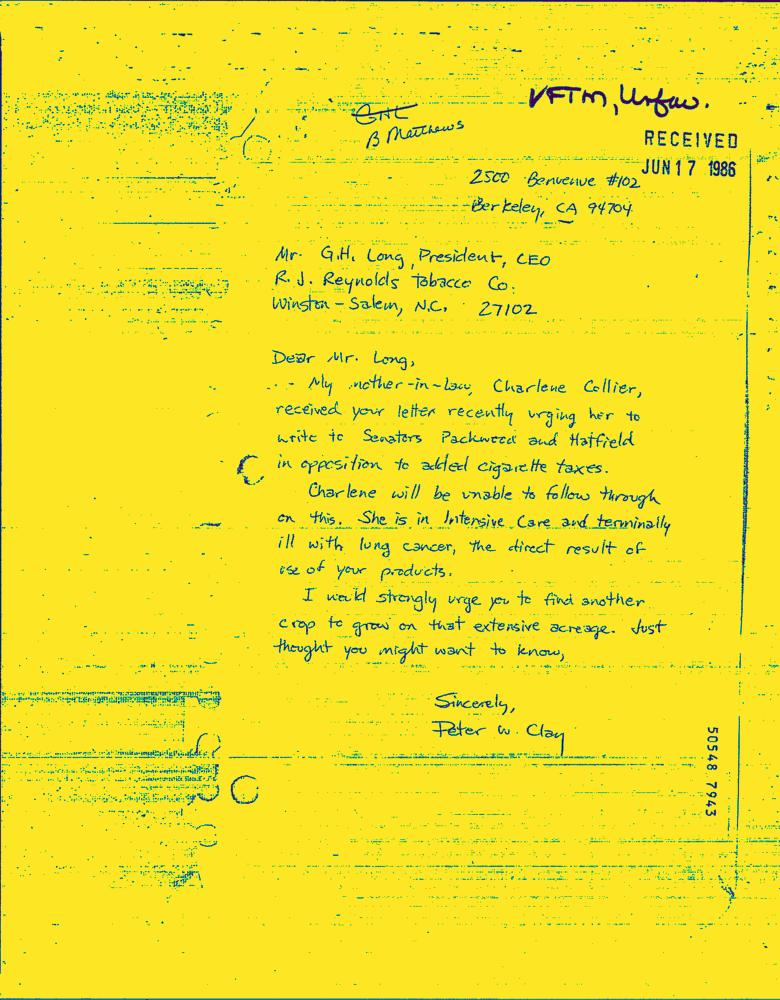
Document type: Hand-Written